Question: What might the diagnosis be?
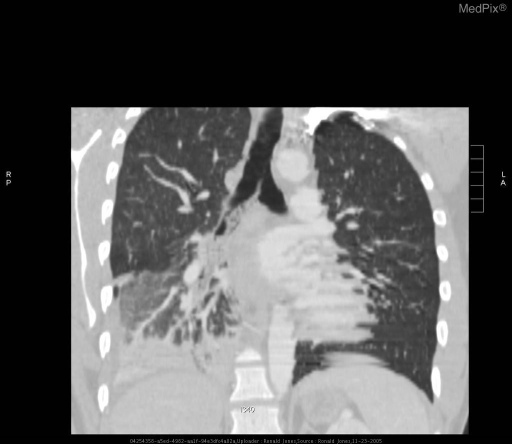
Answer: The possible diagnosis includes foreign body, mucus plug, infection [fungus, TB, pneumonia], bronchogenic carcinoma, carcinoid tumor, adenocystic carcinoma, endobronchial metastases, lymphoma..